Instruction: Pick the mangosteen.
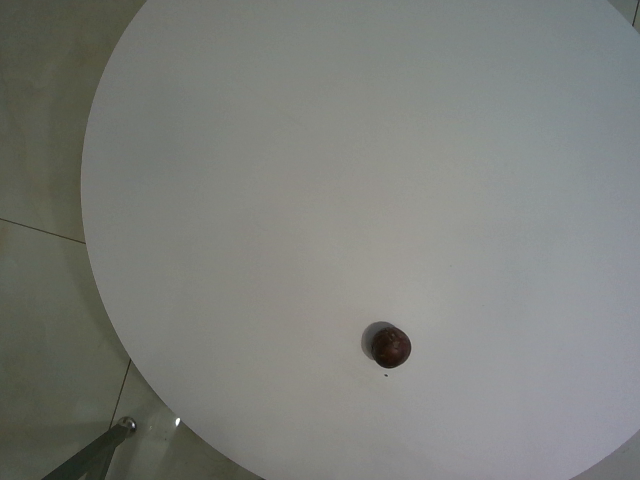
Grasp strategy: vertical